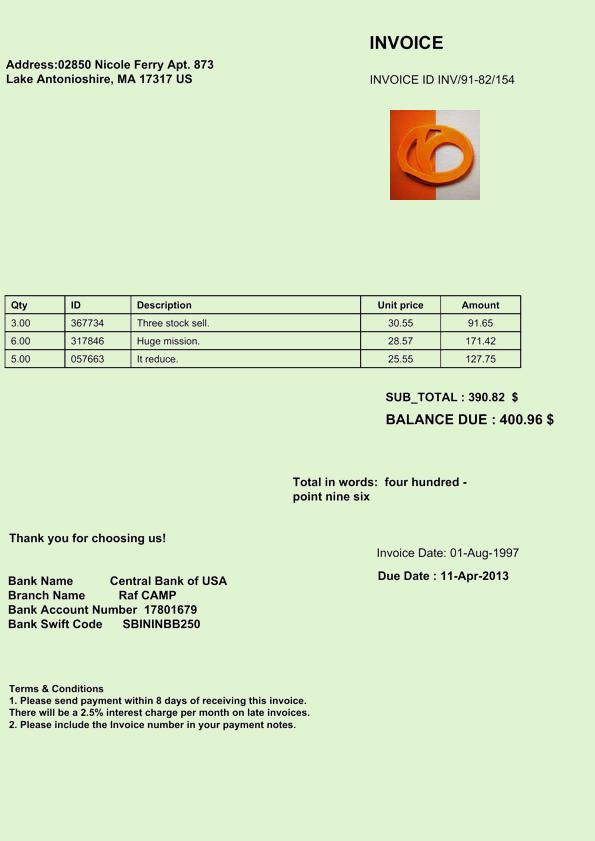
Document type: Invoice